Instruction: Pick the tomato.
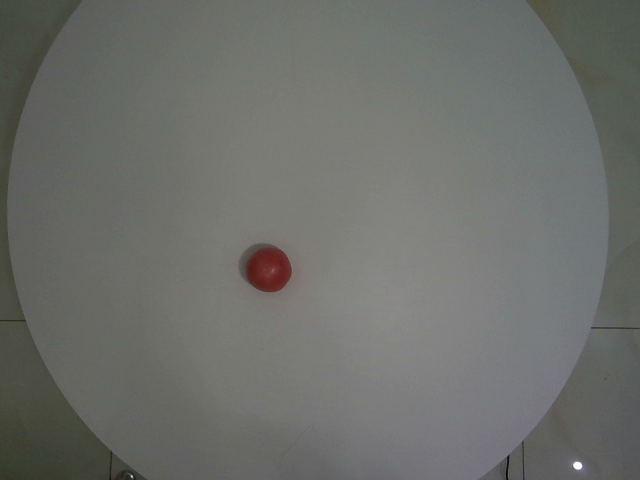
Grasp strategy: vertical